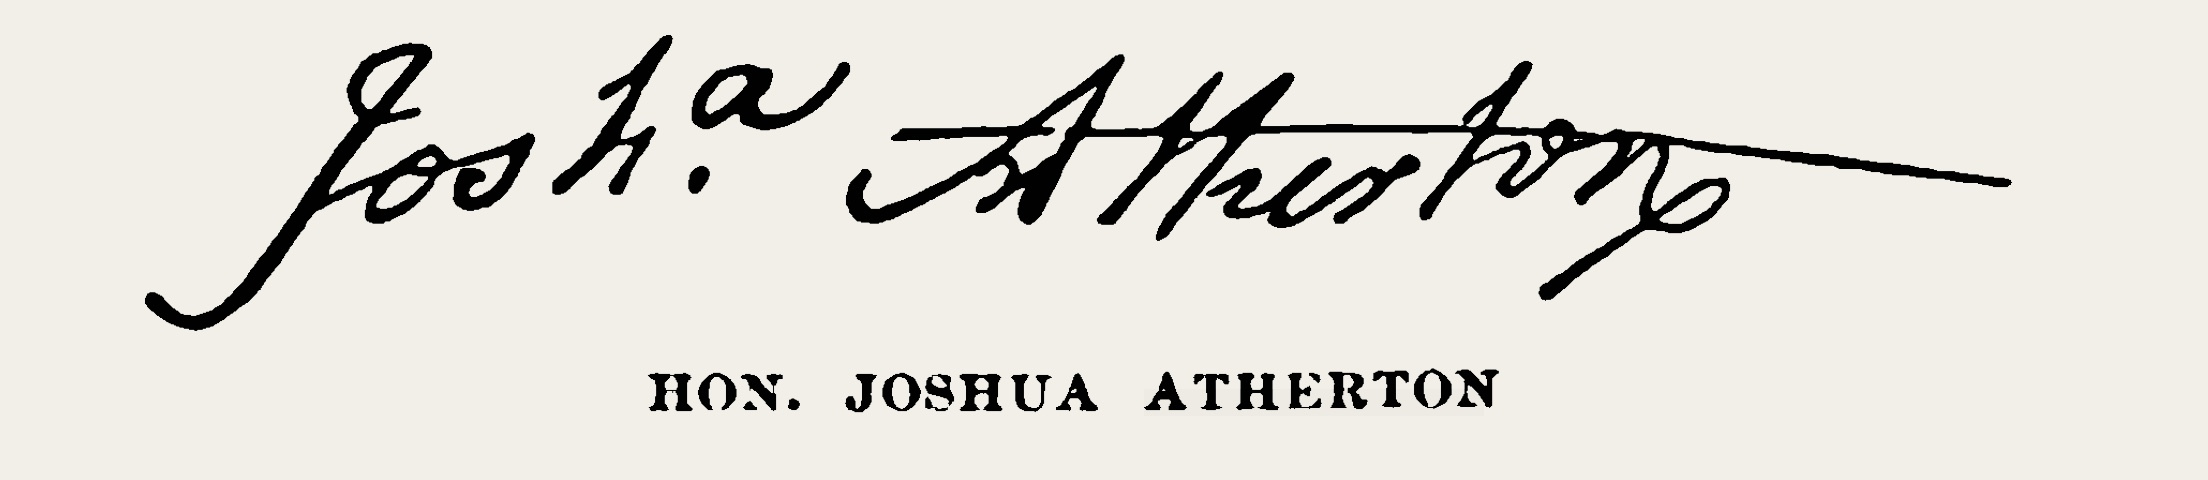
Signature of: joshua atherton